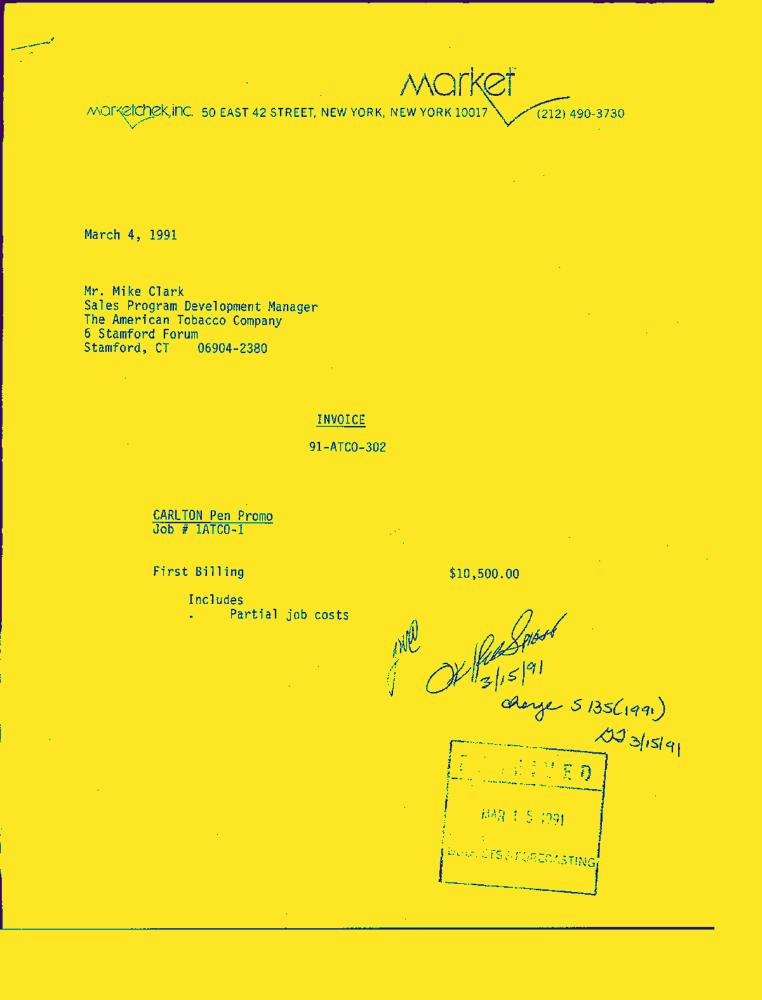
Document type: Invoice-Doc